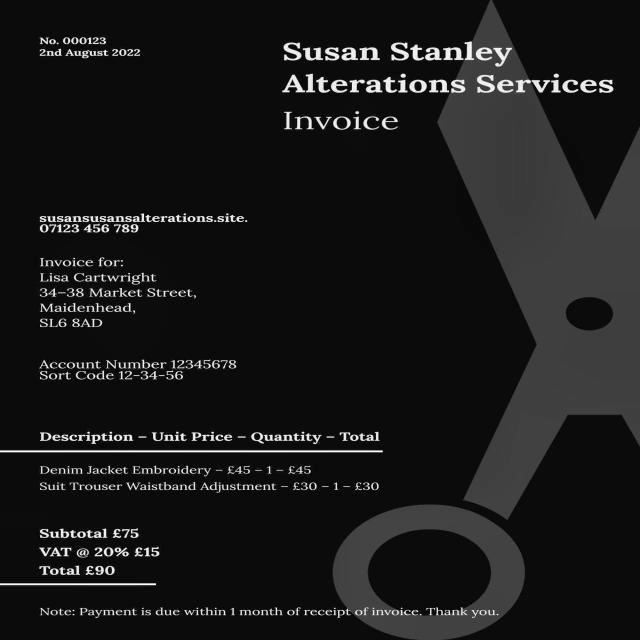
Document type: Invoice